Question: What is the main concern?
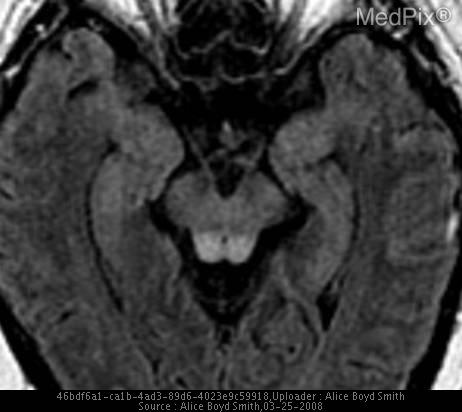
Answer: The findings suggest •  T2 hyperintensity within the both thalami
•  T2 hyperintensity of the periaqueductal grey matter
•  Enhancement of both mamillary bodies
•  Enhancement of the periaqueductal grey matter. Axial T2 FLAIR demonstrates hyperintensity in the bilateral thalami, and periaqueductal grey matter.  Post contrast imaging reveals enhancement in the periaqueductal grey matter, and bilateral mamillary bodies.. The patient might have a history of 52 year old woman with a history of breast cancer, on chemotherapy.  Poor oral intake and now stuporous..